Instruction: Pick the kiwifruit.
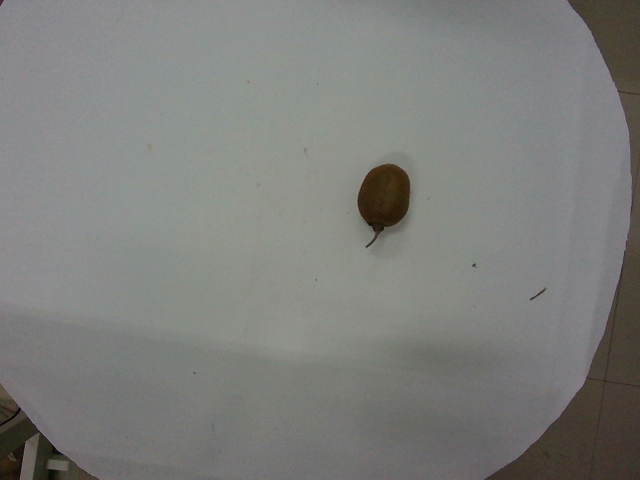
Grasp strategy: vertical